Question: Can you provide the account number mentioned in the document?
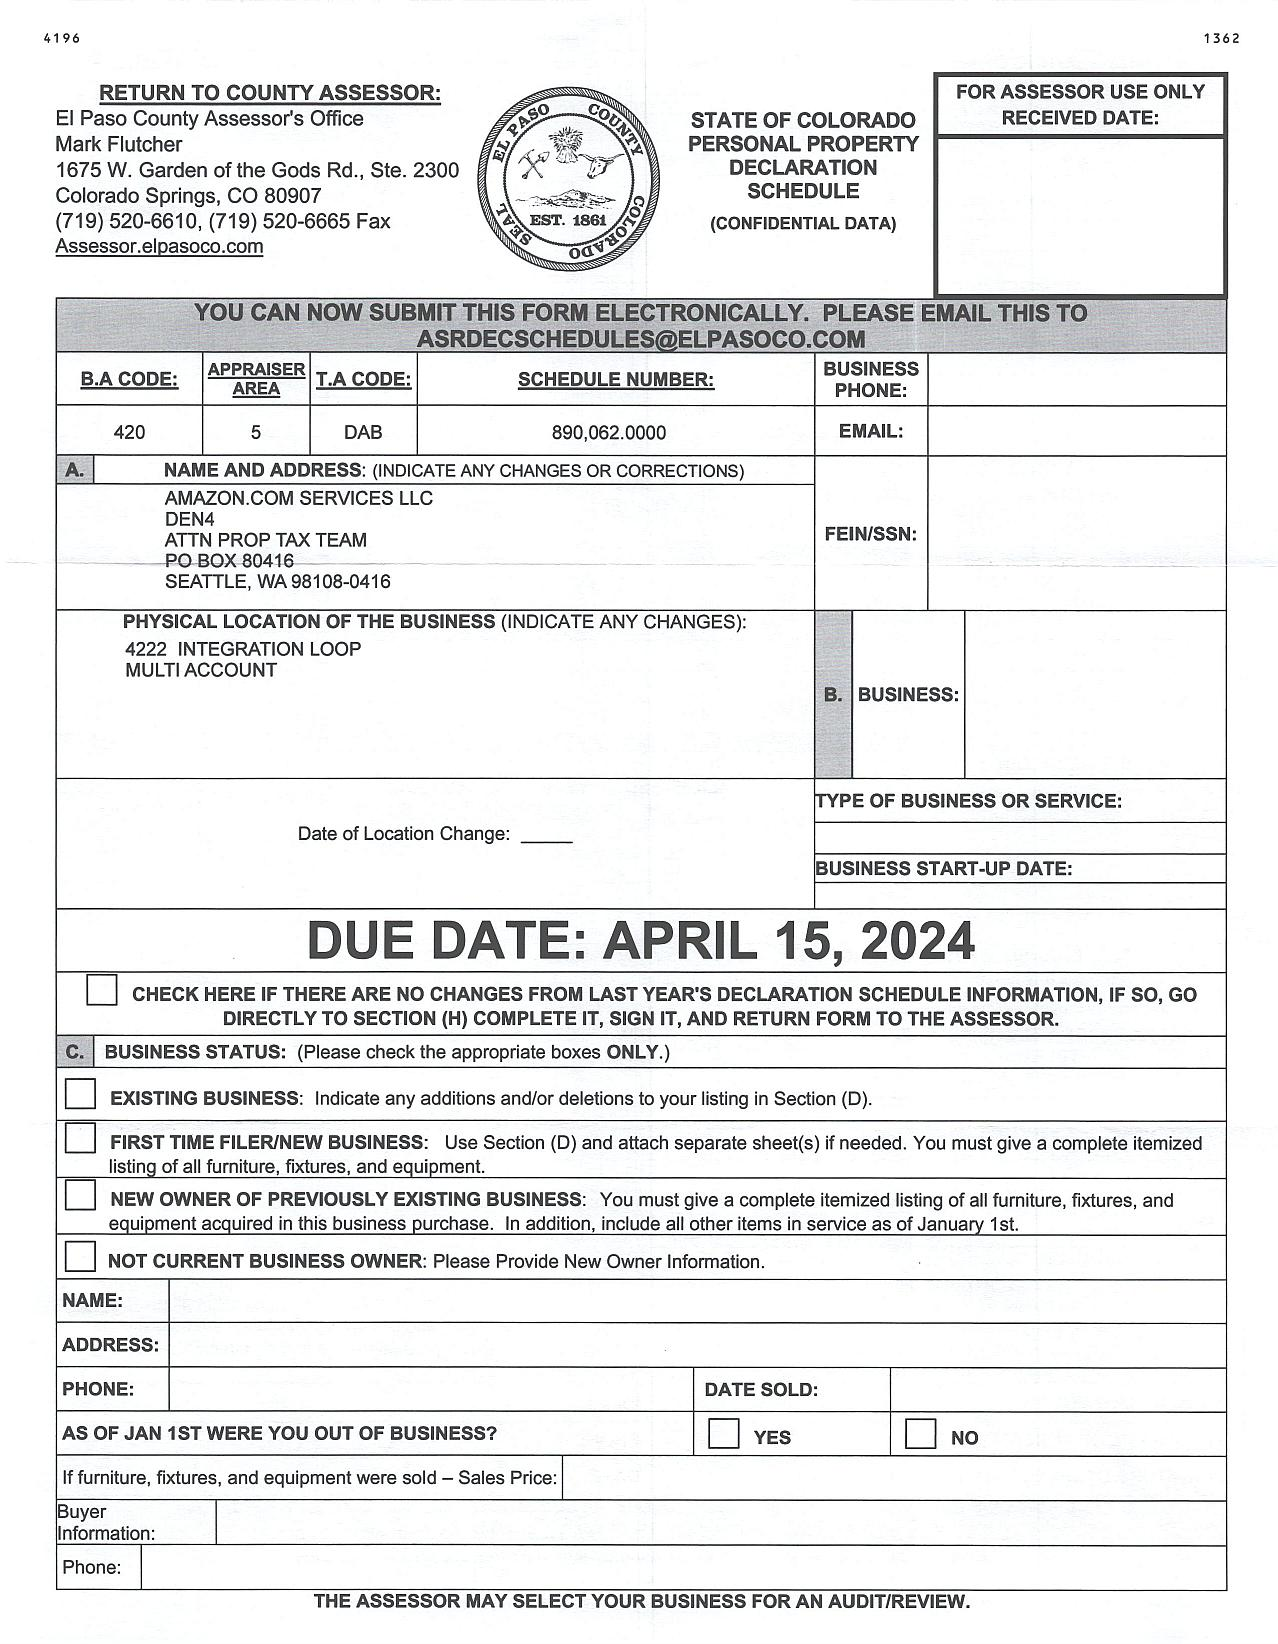
Answer: "890,062.00"